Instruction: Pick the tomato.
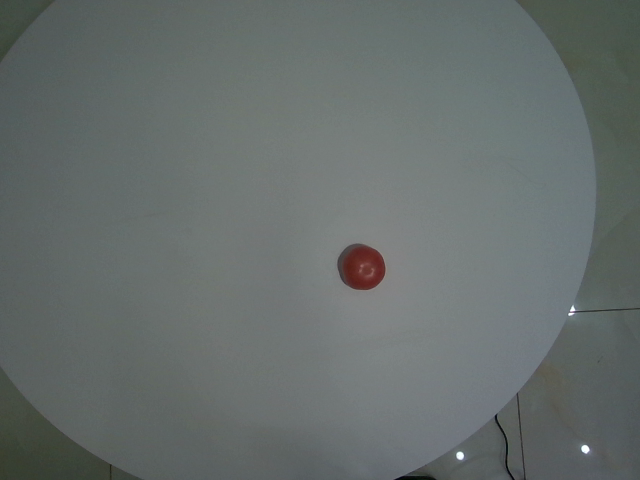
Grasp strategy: vertical